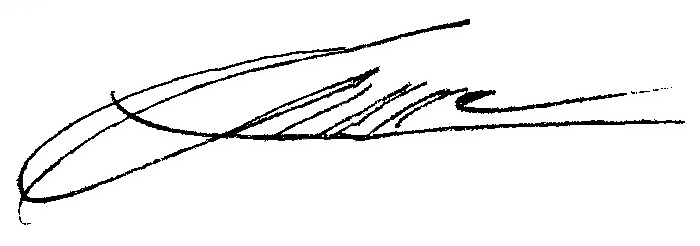
Signature of: alfredo armas alfonzo